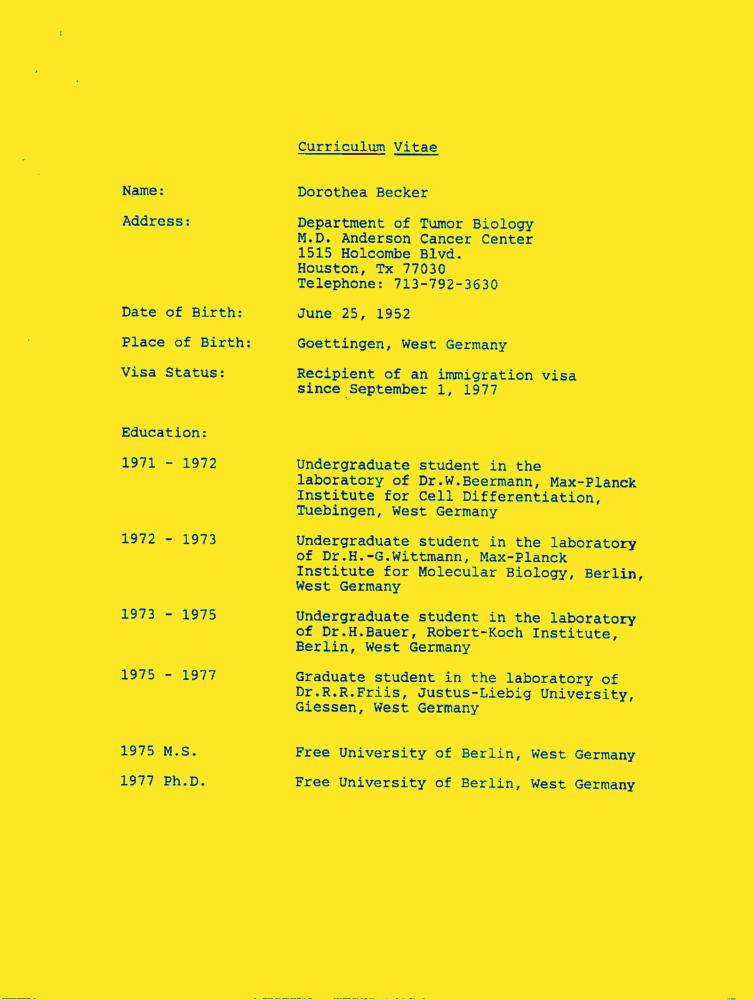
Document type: Resume-Doc